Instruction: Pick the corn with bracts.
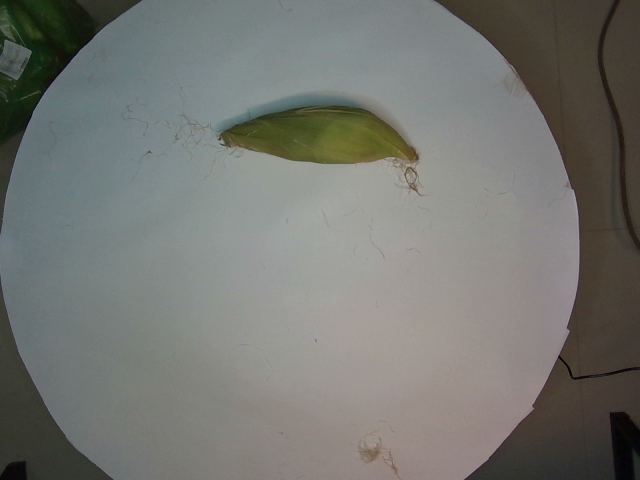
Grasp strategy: vertical